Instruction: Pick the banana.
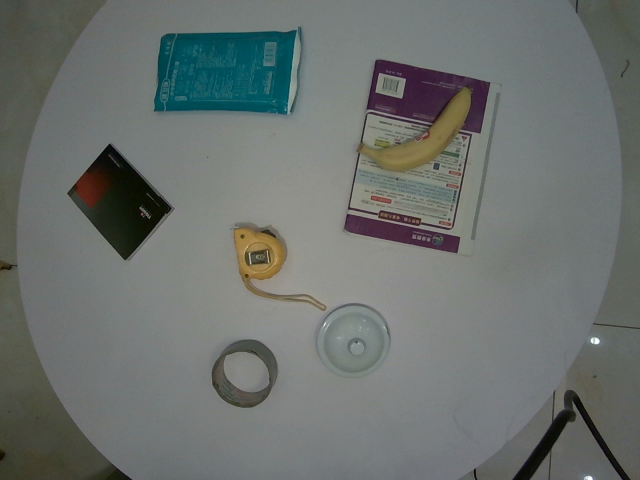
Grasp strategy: vertical